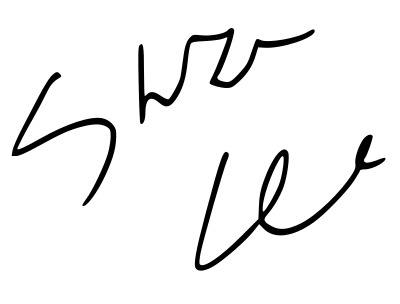
Signature of: swae lee